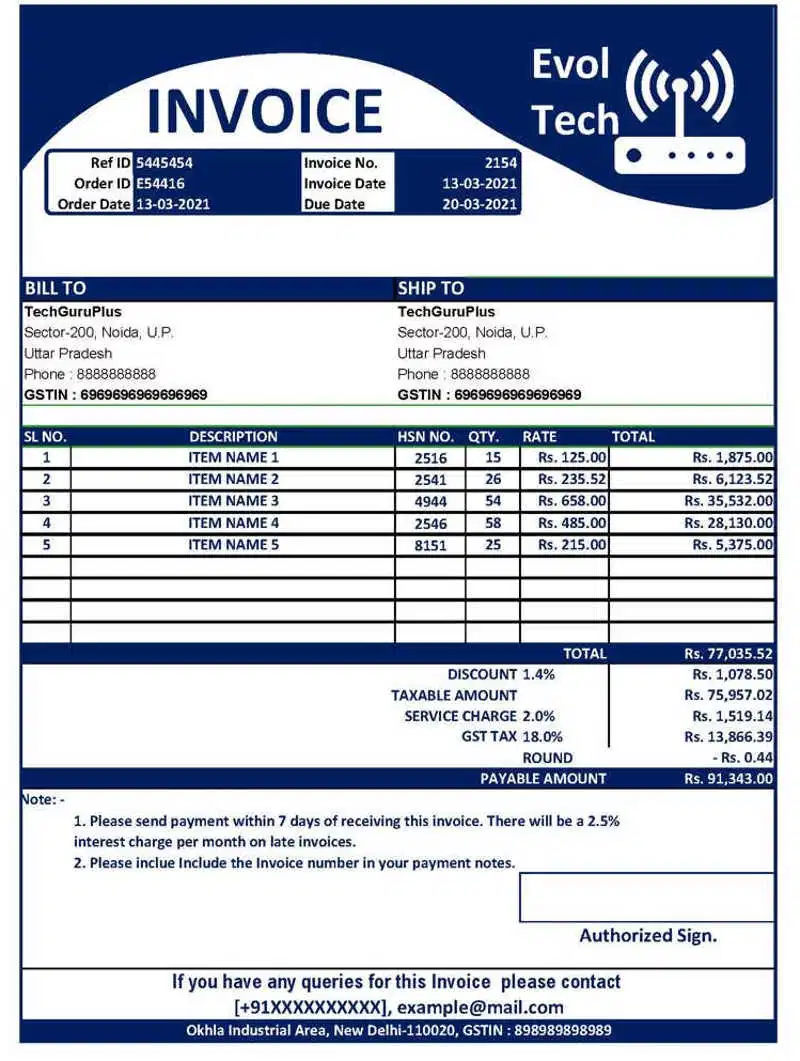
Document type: Invoice